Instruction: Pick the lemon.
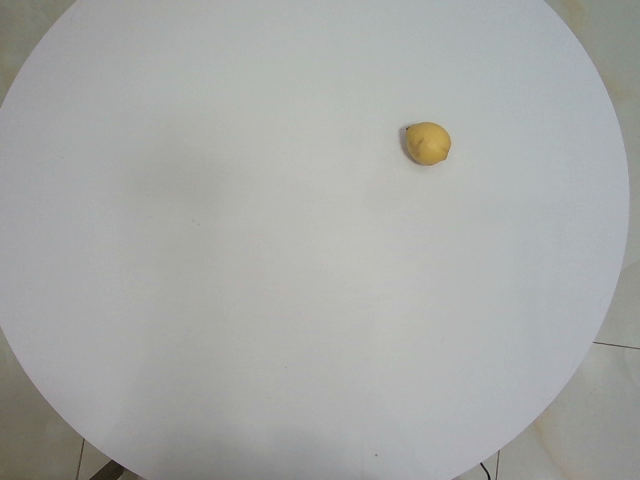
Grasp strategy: vertical